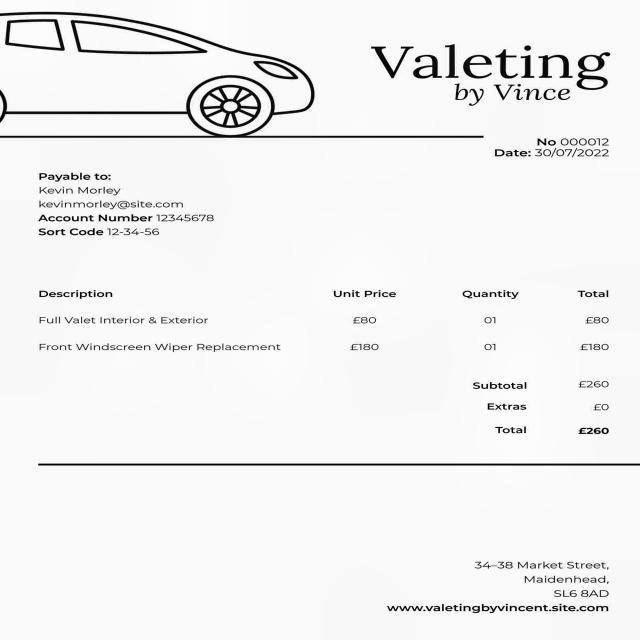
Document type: Invoice